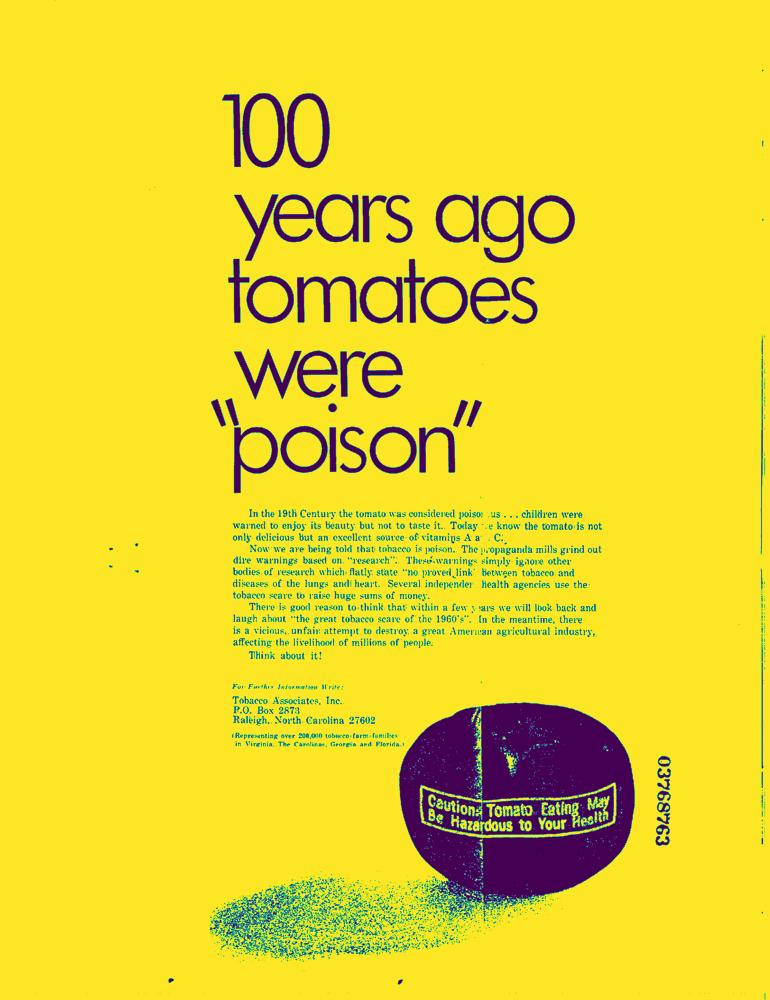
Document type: AD